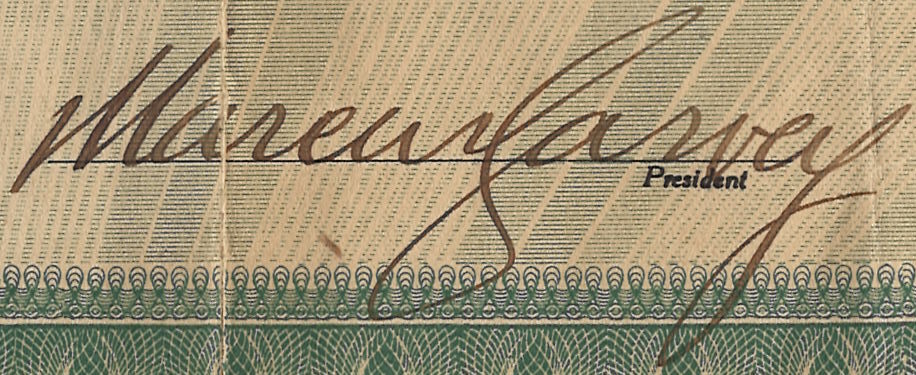
Signature of: marcus garvey